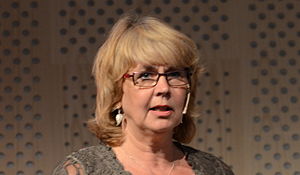
Svenska: Marita Ljung, statssekreterare hos Annie Lööf